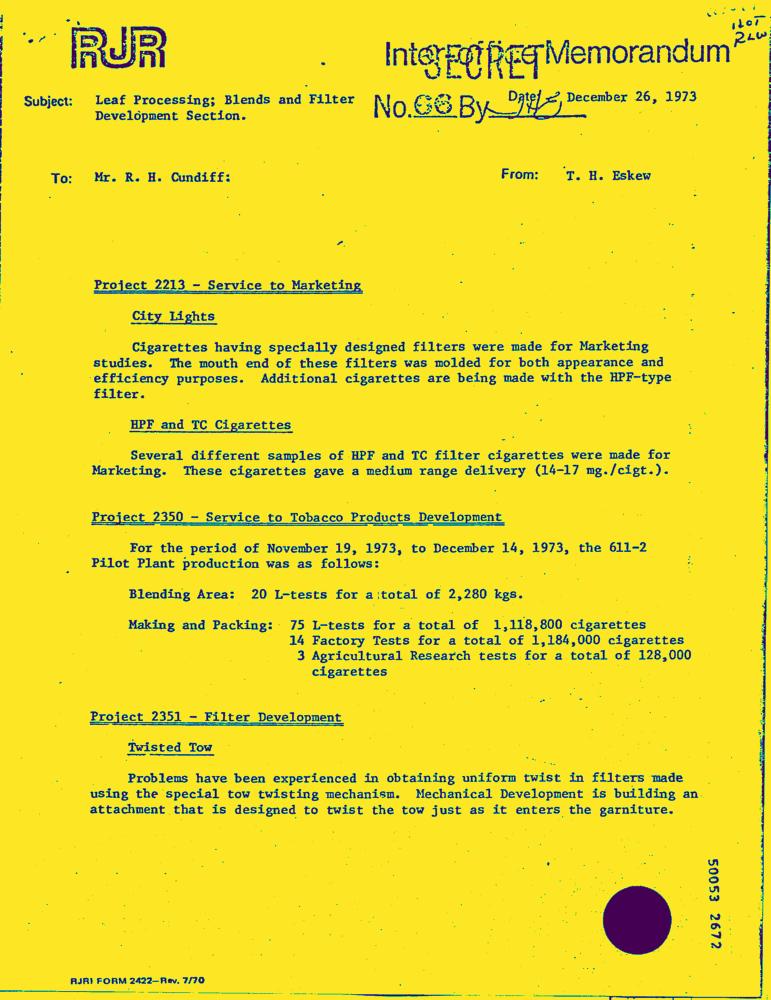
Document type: Letter-Doc